Question: What are the imaging findings?
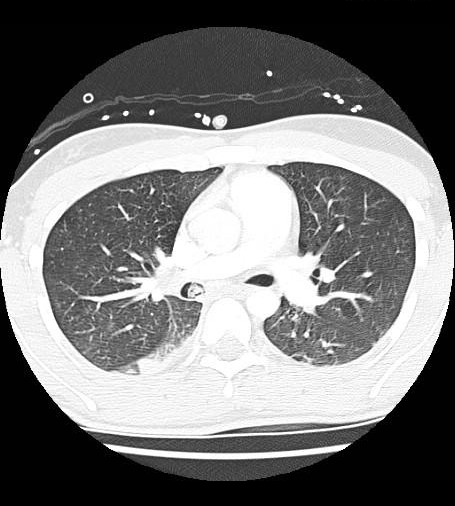
Answer: The imaging shows Multiple axial CT images obtained according to the CT pulmonary angiography protocol demonstrates mixed-density (including air density) endoluminal lesion within the bronchus intermedius extending from just past the carina and down, with large areas of atelectasis in the right lower lobe.  The air densities strongly suggest that this is a large mucus plug.

Oblique coronal reconstructed image shows the extent of this large mucus plug. Multiple axial CT images obtained according to the CT pulmonary angiography protocol demonstrates mixed-density (including air density) endoluminal lesion within the bronchus intermedius extending from just past the carina and down, with large areas of atelectasis in the right lower lobe.  The air densities strongly suggest that this is a large mucus plug..